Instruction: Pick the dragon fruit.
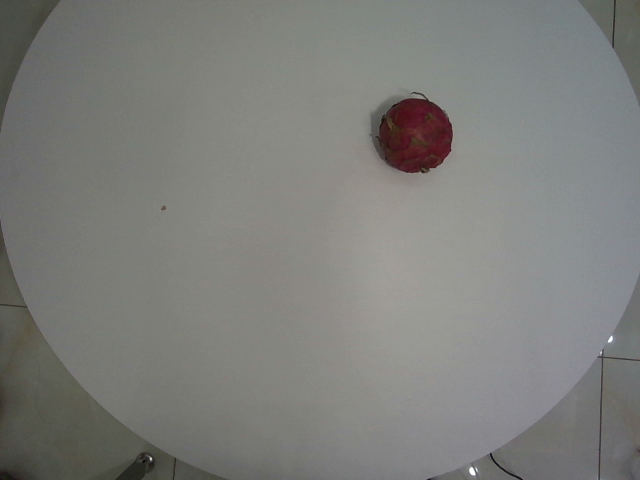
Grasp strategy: vertical